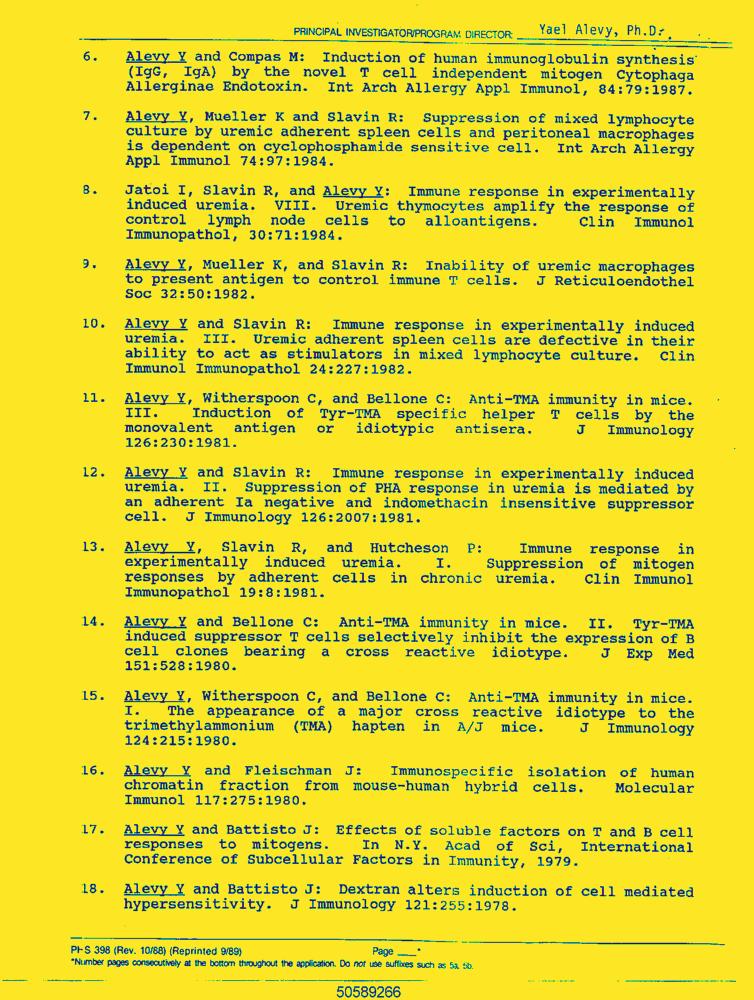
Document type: Resume-Doc